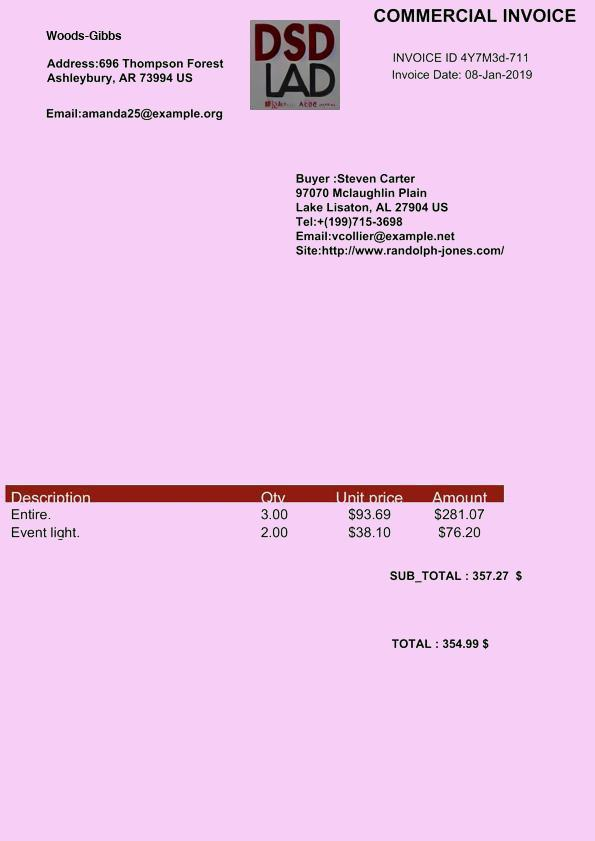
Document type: Invoice